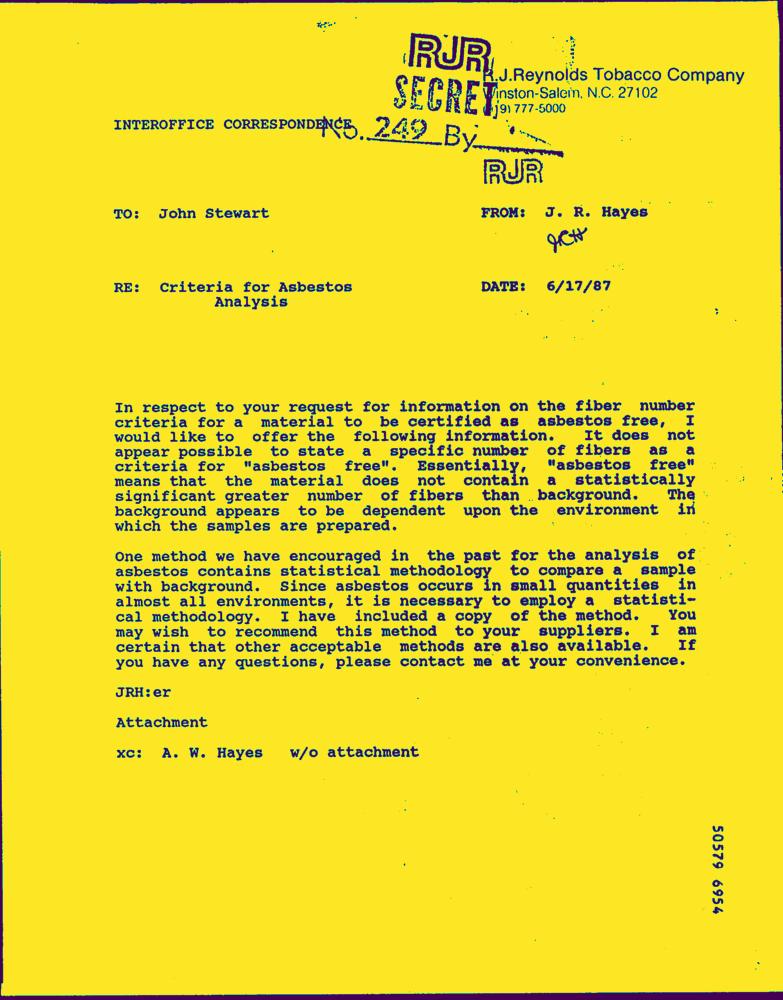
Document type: Letter-Doc